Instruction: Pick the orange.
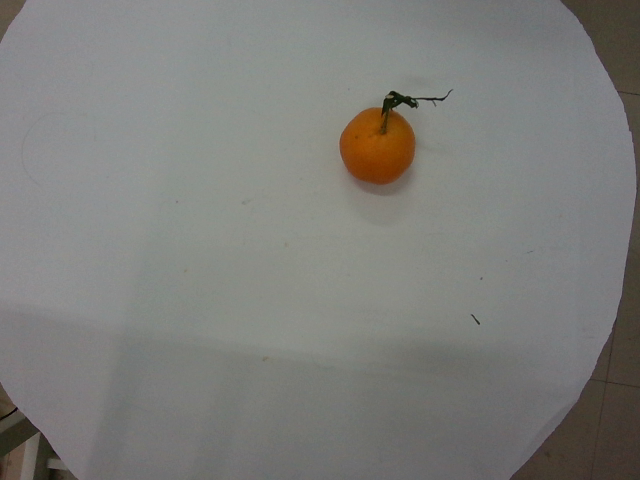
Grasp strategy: vertical